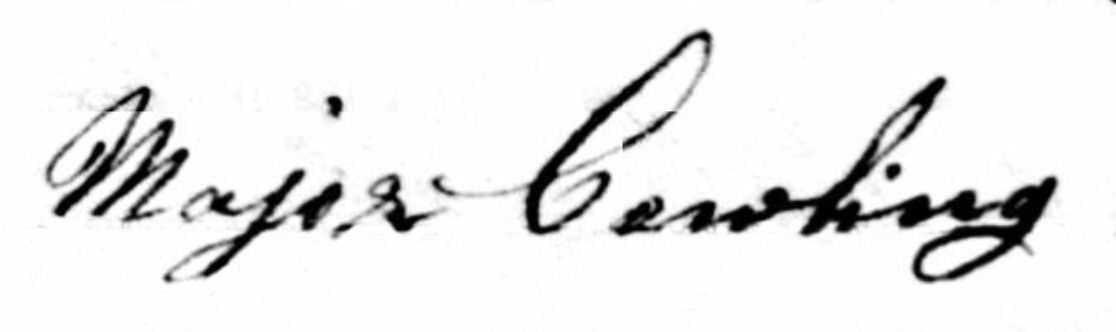
Signature of: major cowling